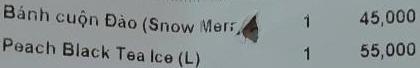
<table>
<tr>
<td>Bánh cuộn Đào (Snow Merr</td>
<td>1</td>
<td>45,000</td>
</tr>
<tr>
<td>Peach Black Tea Ice (L)</td>
<td>1</td>
<td>55,000</td>
</tr>
</table>